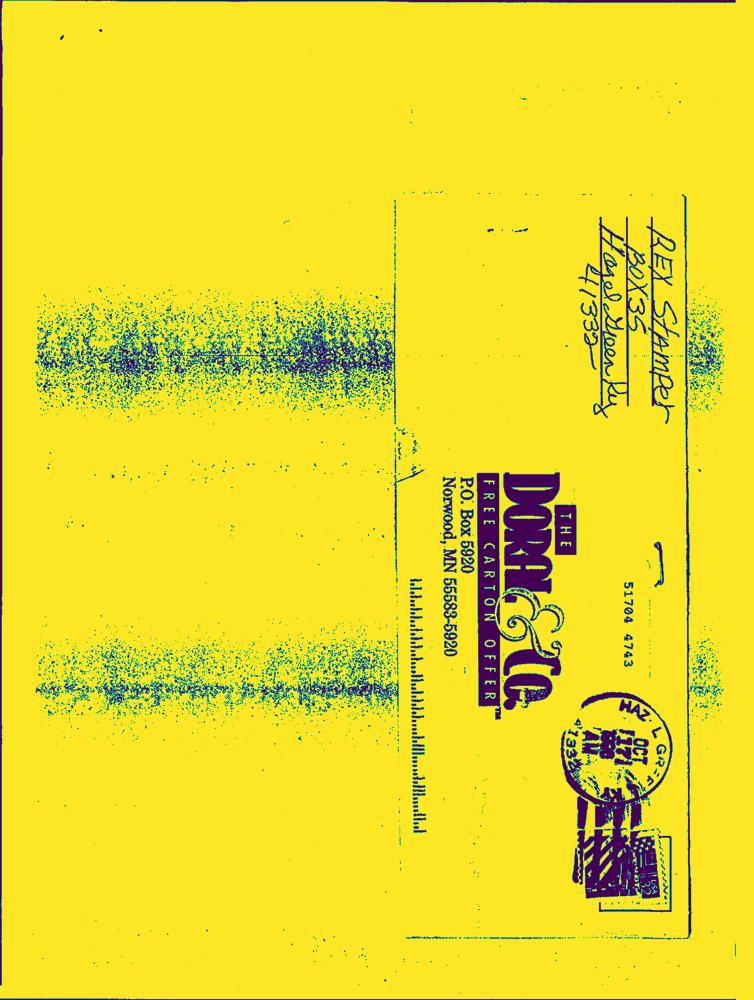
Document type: Hand-Written